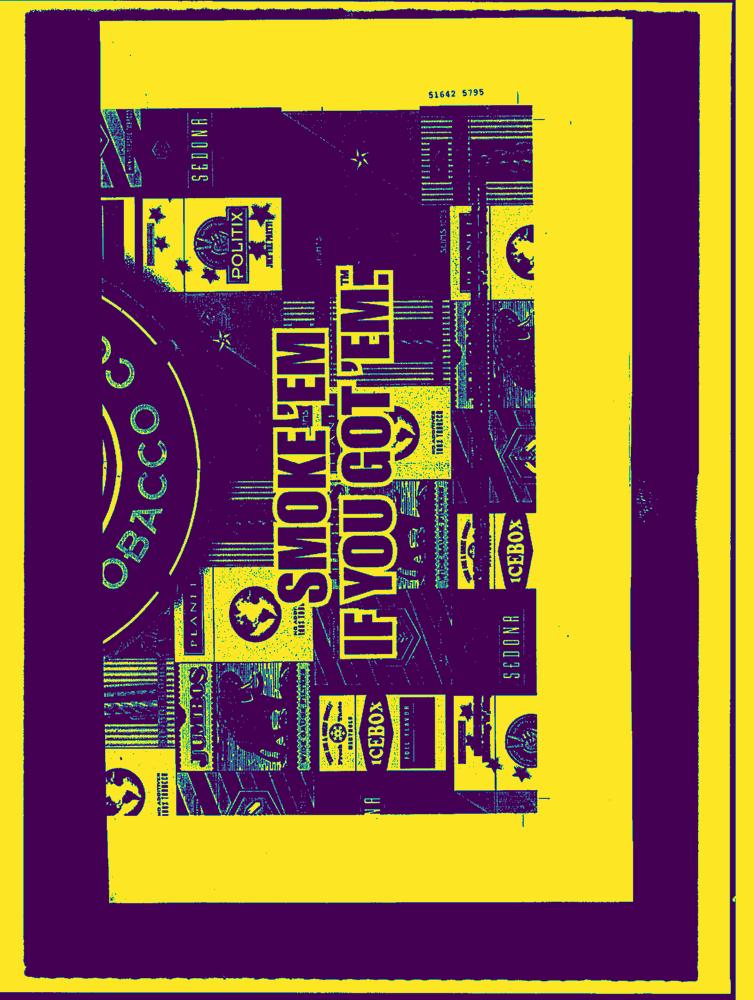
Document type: AD